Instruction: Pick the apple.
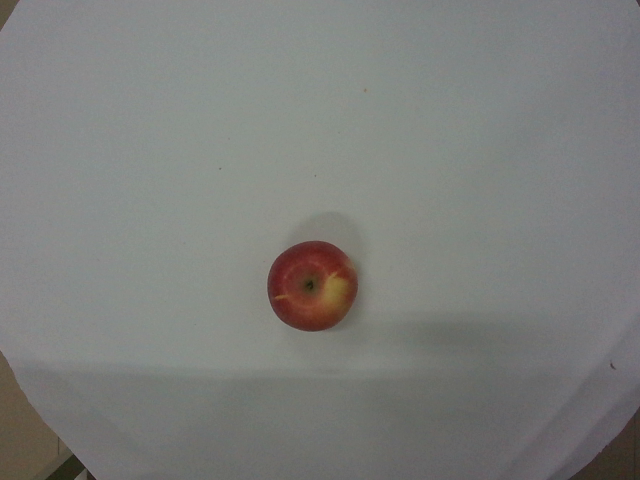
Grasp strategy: vertical